Question: How does the patient history play a role?
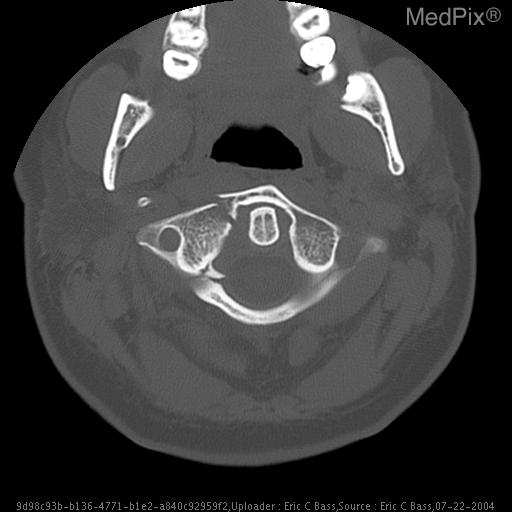
Answer: The patient's history of 27 year old female involved in high speed motor vehicle accident. is key in understanding the case.